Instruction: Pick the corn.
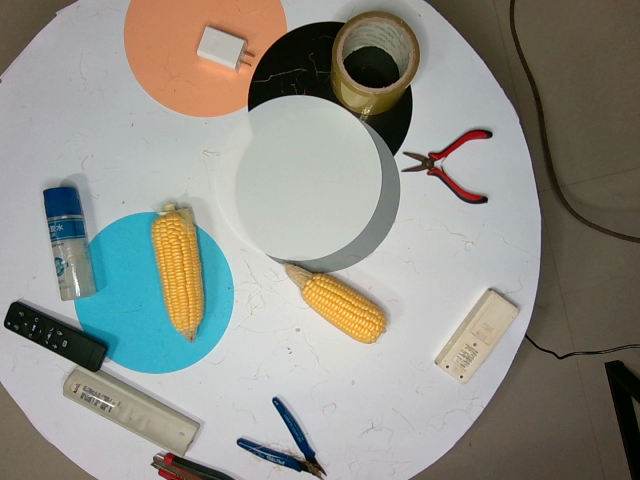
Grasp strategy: vertical